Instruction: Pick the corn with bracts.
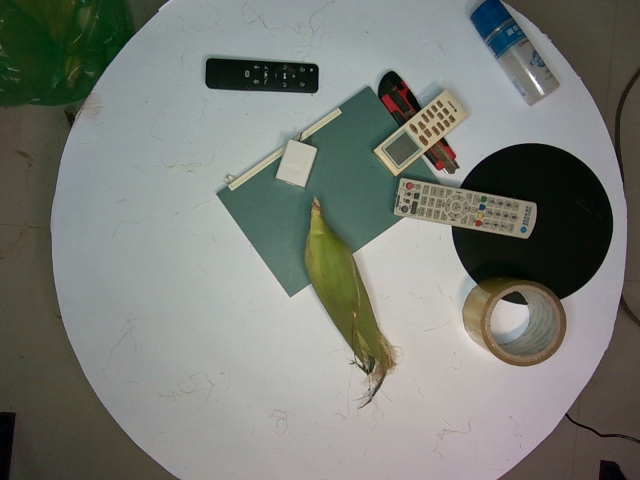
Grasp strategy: vertical